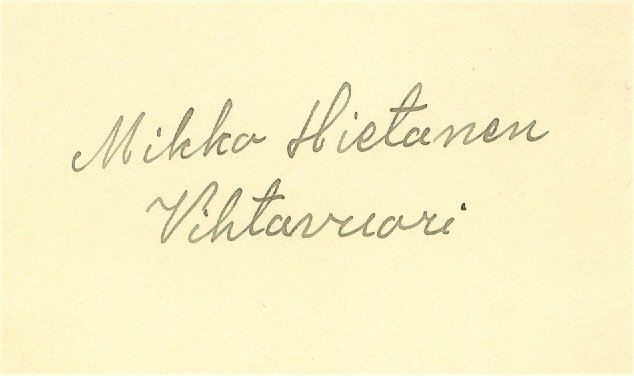
Signature of: mikko hietanen